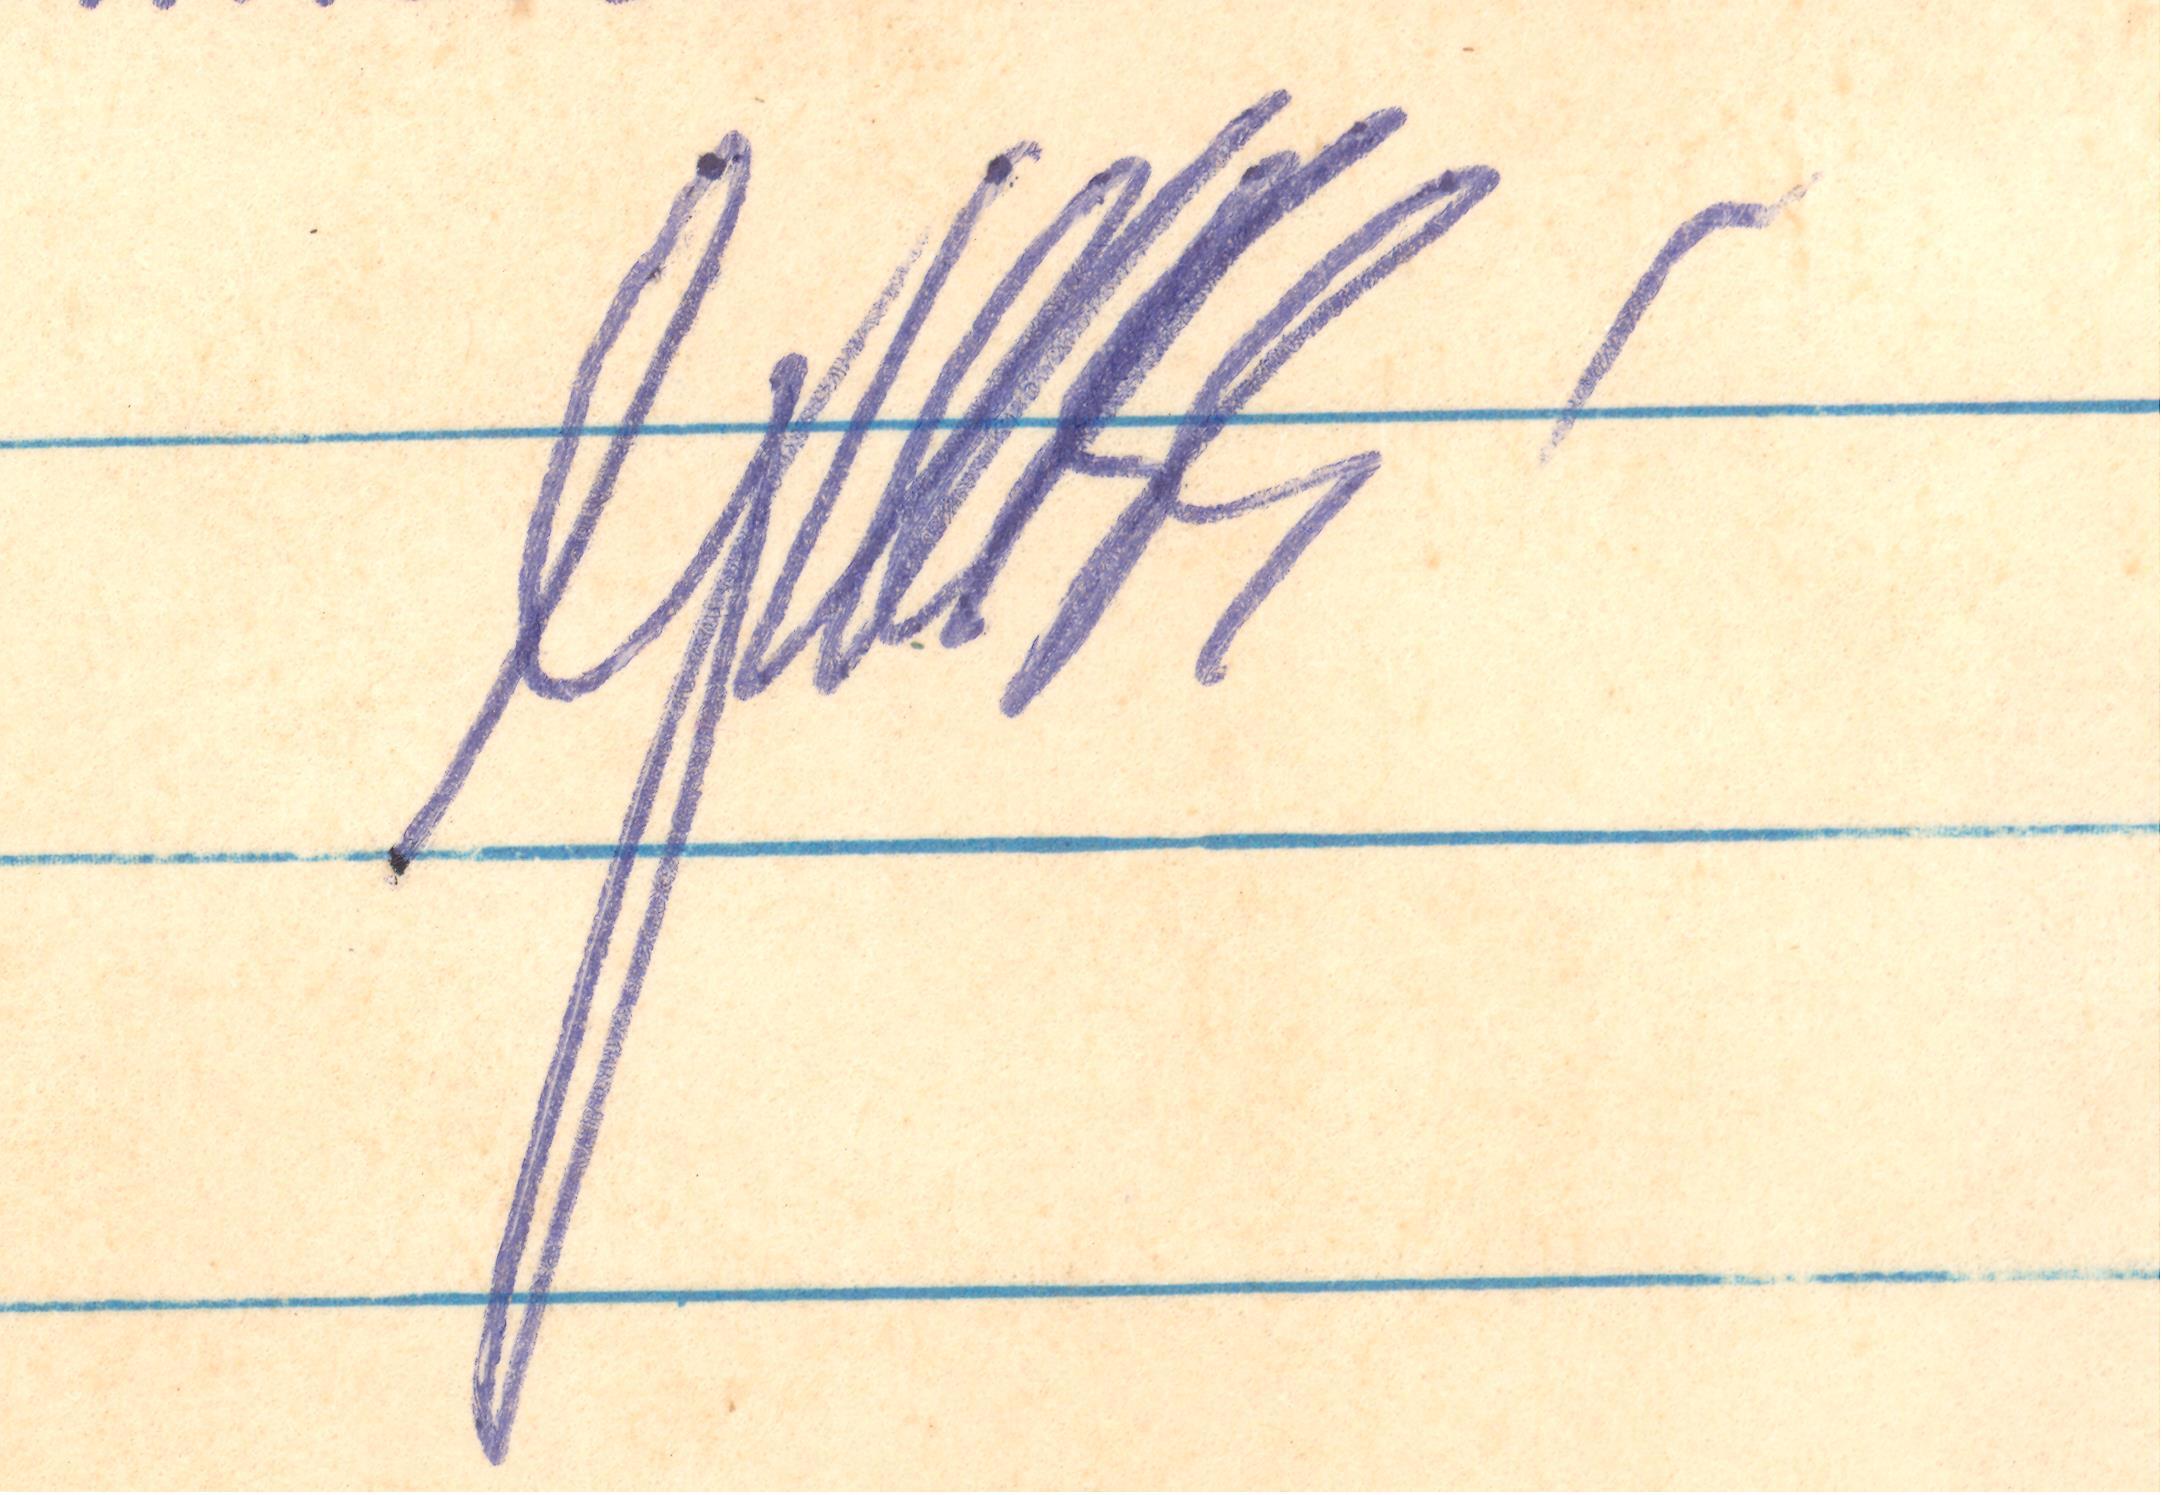
Signature of: gibreab teferi